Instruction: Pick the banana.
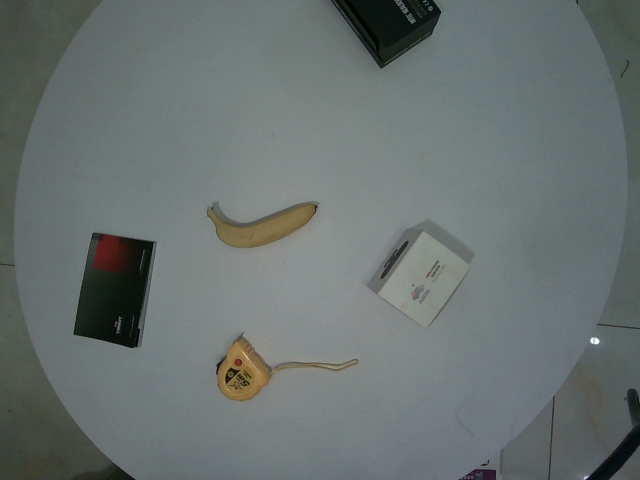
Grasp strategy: vertical